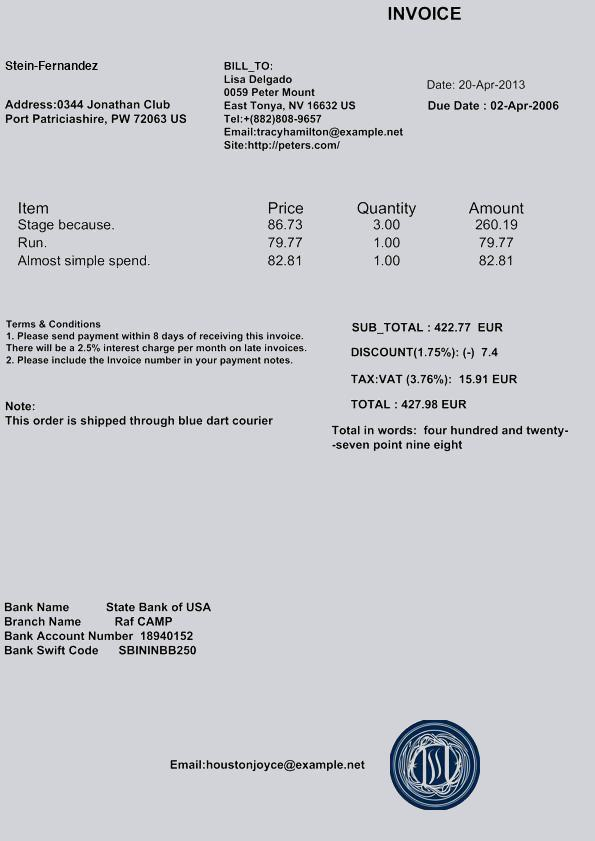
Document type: Invoice